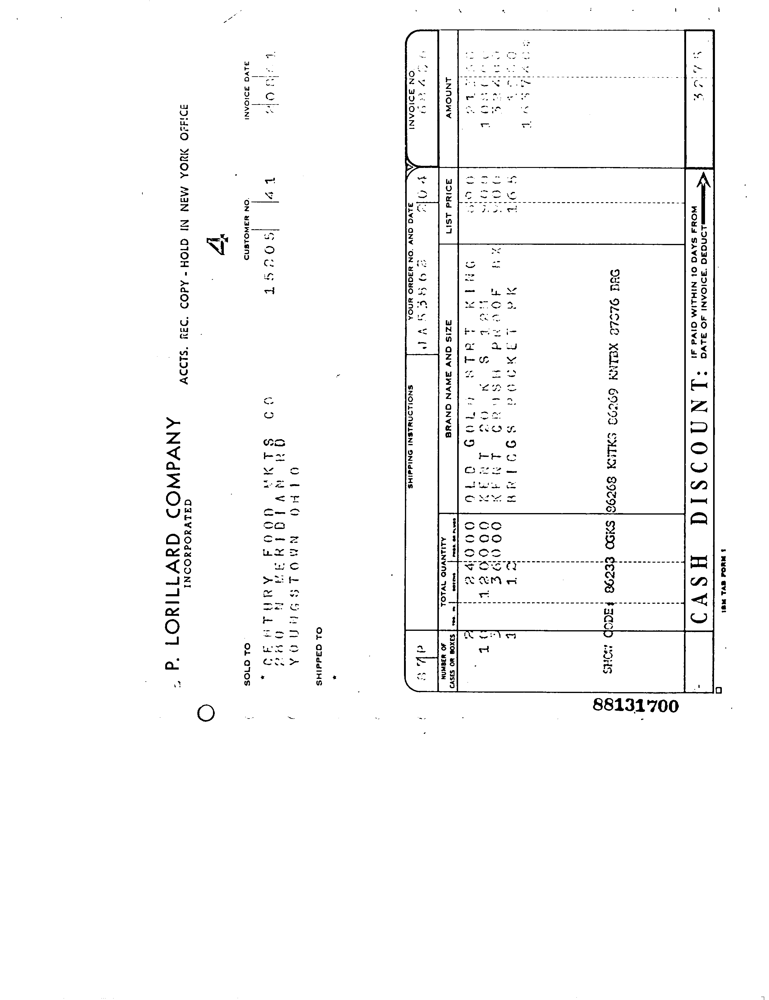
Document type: Invoice